Question: Describe the condition in detail:
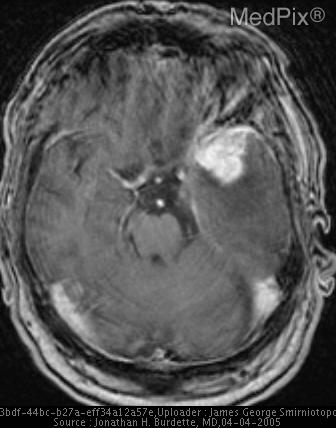
Answer: The disease is discussed as: Meningiomas account for up to 26% of primary intracrainal tumors.  Annual incidence is about 6 per 100,000.  Most are sporadic.  Chromosome 22 (NF2 , 22q12) has mutations in almost all meningiomas.  Other loci with mutations have been noted as well.  A positive correlation has been noted with breast carcinoma.  Peak incidence is in the fifth to seventh decades.  Most meningiomas arise from arachnoid caps cells in the arachnoid granulations.  A lesser number arise from dural fibroblasts.

Meningiomas may be completely asymptomatic (>90%) or may present with hydrocephalus, seizures, focal neurological deficits, headaches, and neuropathies.  Symptoms usually depend on the location of the lesion.  90% are supratentorial. Common locations include the parasagital region, cerebral convexities and sphenoid ridge.  Others include the olfactory groove and the parasellar region.

Meningiomas enhance uniformly on CT and are usually slightly hyperdense compared to surrounding brain on NCECT.  About one-quarter calcify.  With MRI, meningiomas are usually isointense on T1 and hyperintense on T2, but can vary.  Homogeneous enhacement after gadolinium occurs as well.  Edema-like changes in the surrounding whate matter can occur and may persist for some time after removal of the mass.   The “dural tail” is found in a number of meningiomas (60-72%), but is not sensitive or specific enough to be a definitive sign.

Classifications of meningiomas is based on histologic grading.  WHO grade I are benign – typical meningioma (90%).  WHO grade II are atypical meningiomas (5-7%).  Anaplastic variants are WHO grade III (1-3%).  Subtypes of each grade are recognized.

Management includes clinical follow-up only, endovascular treatment, surgical excision, or radiotherapy.